Question: How is the history relevant to the case?
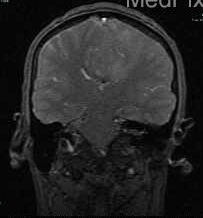
Answer: The patient's history of 21 y.o. man with a new onset seizure and severe headaches. is key in understanding the case.